Question: How does the patient history play a role?
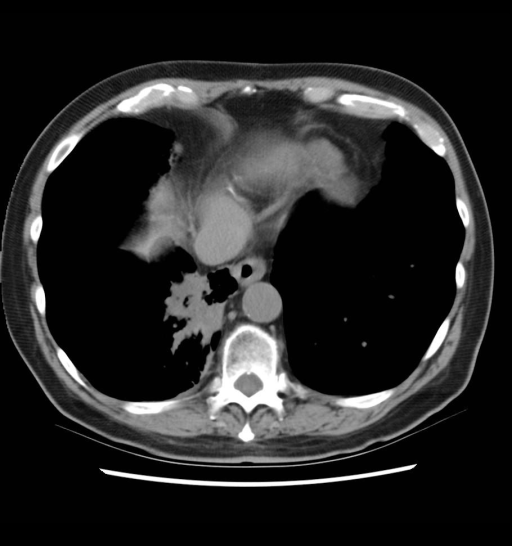
Answer: The patient's history of 74 y/o male (retired O-8 physician) c hx of COPD and s/p CABG and MV replacement presents c SOB and productive cough. (Note: Further H&P records unavailable) is key in understanding the case.